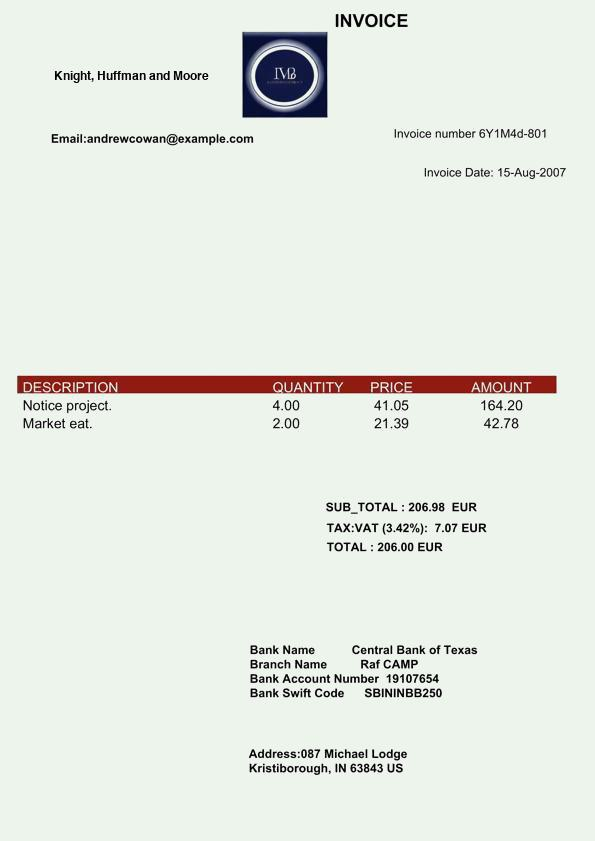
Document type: Invoice